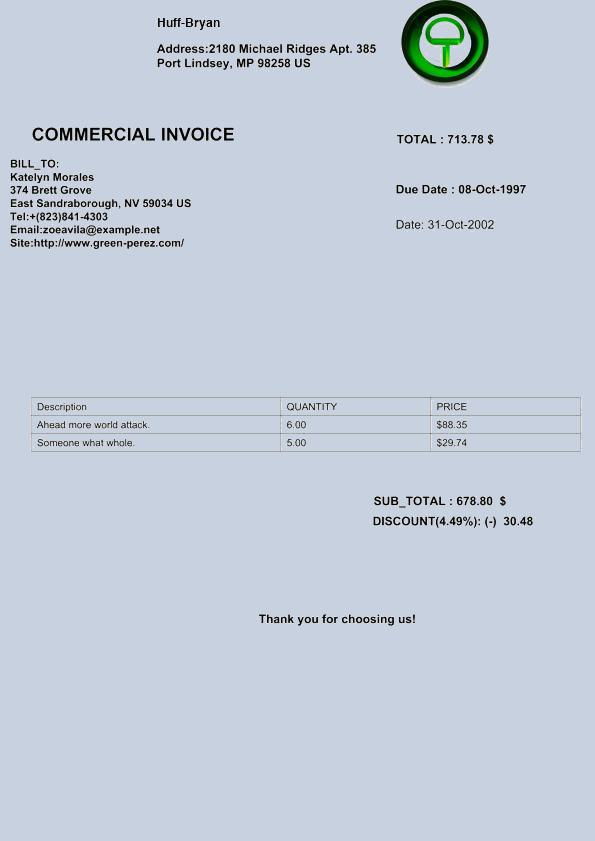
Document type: Invoice